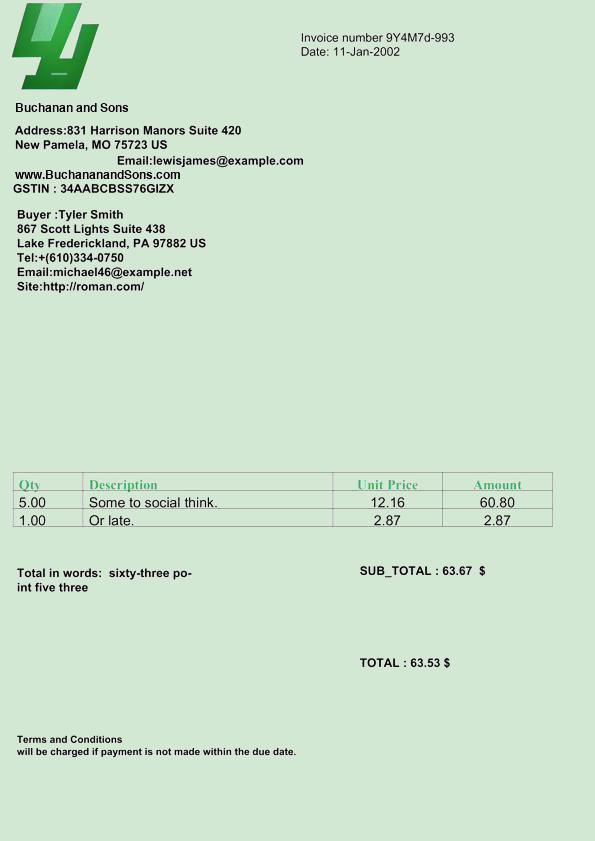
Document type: Invoice